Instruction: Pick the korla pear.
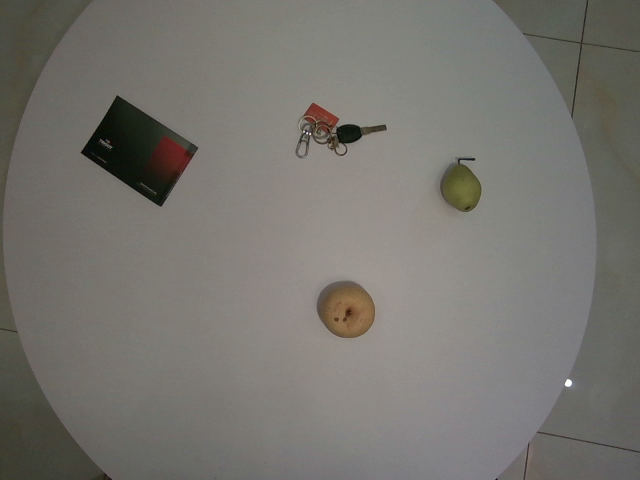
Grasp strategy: vertical